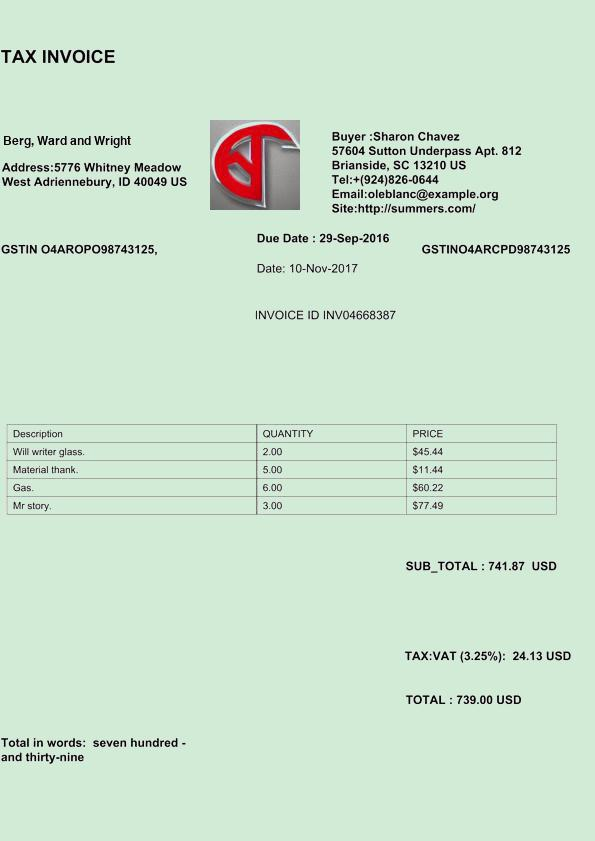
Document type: Invoice